Question: What might the diagnosis be?
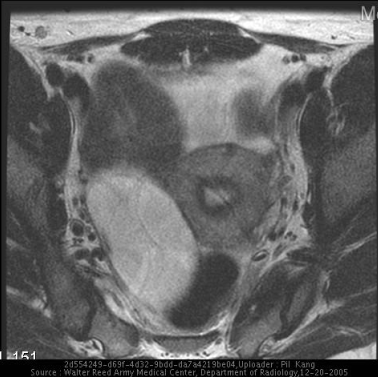
Answer: The possible diagnosis includes benign cystic teratoma.